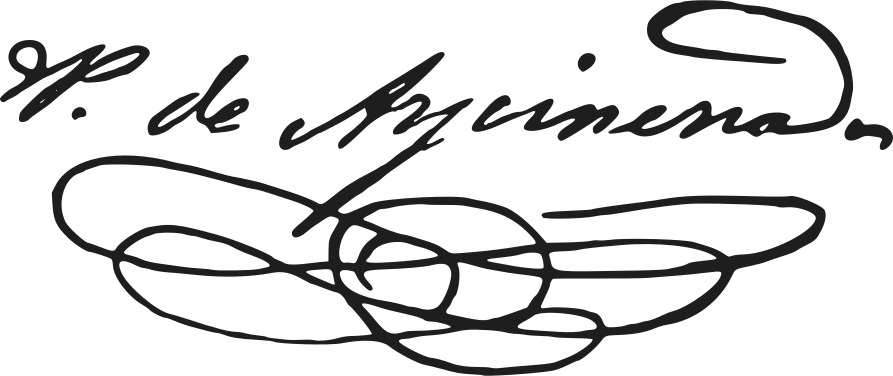
Signature of: pedro de aycinena y piñol